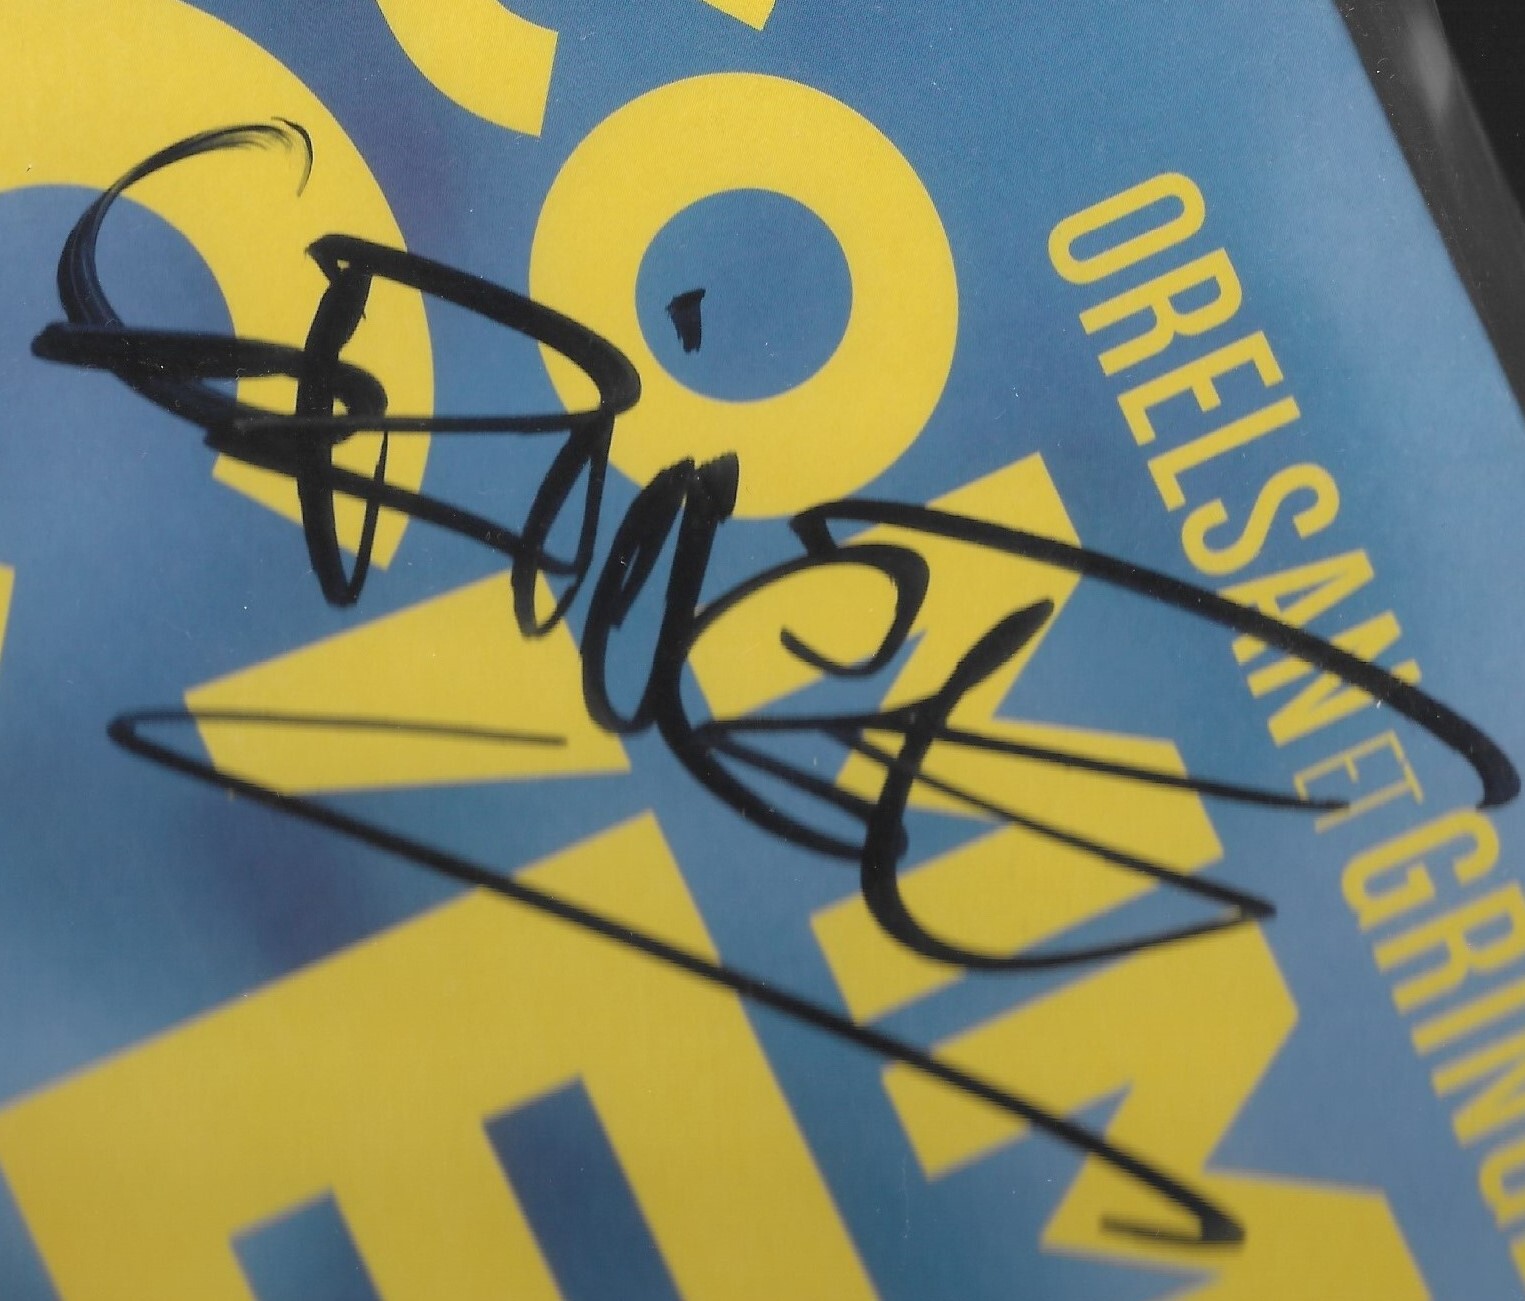
Signature of: gringe